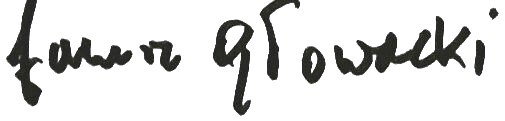
Signature of: janusz głowacki